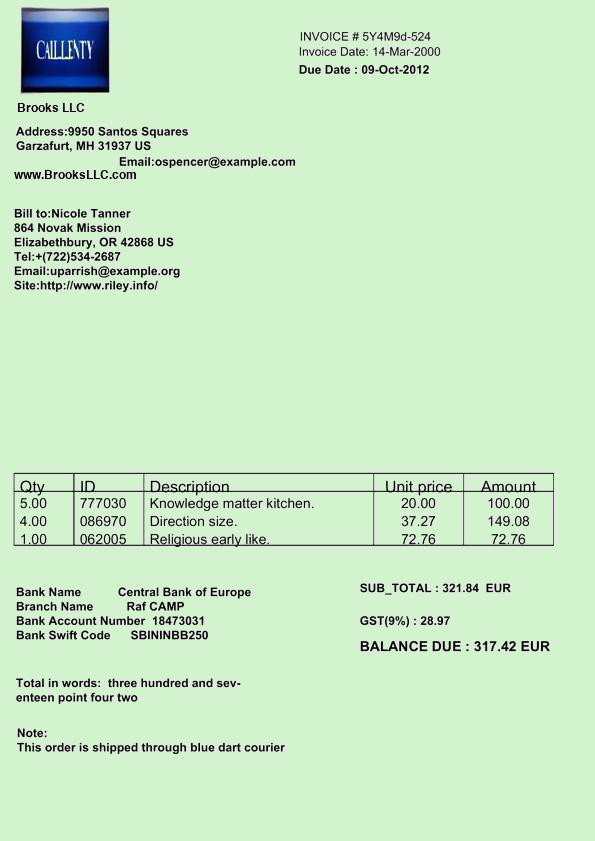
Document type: Invoice